Question: What are the imaging findings?
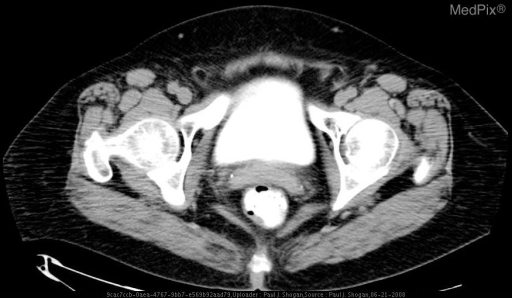
Answer: The imaging shows Initial axial CT images through the pelvis demonstrate a paucity of contrast in the rectum.   There is no contrast material in the vagina.  The patient is status post hysterectomy. Delayed axial CT images through the pelvis, obtained 6 hours after the initial scan reveal contrast within the bladder and rectum.  No contrast material is noted within the vagina. Rectal contrast was administered, with subsequent axial CT images through the pelvis with rectal tube and balloon in place, demonstrating contrast material within the vagina.  A fistula tract is not visualized.   The rectal tube was removed, and the patient was reimaged.  Contrast material is again noted within the vagina.  Additionally, there is soft tissue stranding posterior to the vagina, and anterior to the rectum, which may represent the fistula tract.  Fluoroscopic images from a barium enema demonstrate a rectovaginal fistula.  Although a fistula tract is not clearly visualized, contrast is noted to pass from the anterior rectum to the vagina. Delayed axial CT images through the pelvis, obtained 6 hours after the initial scan reveal contrast within the bladder and rectum.  No contrast material is within the vagina..